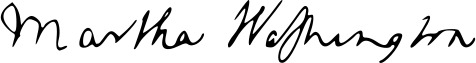
Signature of: letitia christian tyler